Question: Talk about the condition:
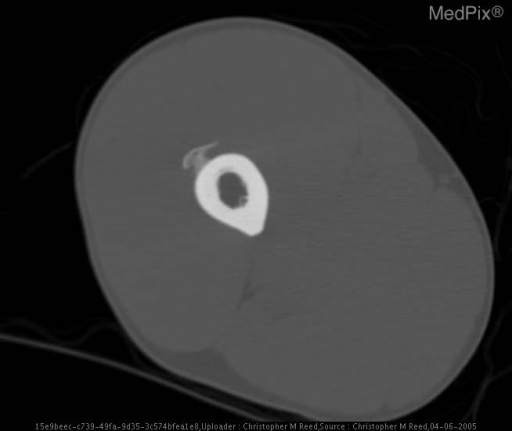
Answer: The disease is discussed as: Bizarre Parosteal Osteochondromatous Proliferation (BPOP) is a rare benign lesion in which heterotopic bone arises from otherwise normal periosteum. BPOP most commonly results after minor trauma to tubular and long bones which results in myositis ossificans in closely adjacent soft tissues being incorporated into the underlying periosteum. The theory of this continuum is supported by the report by Ly JQ et al. entitled “Radiologic demonstration of temporal development of bizarre parosteal osteochondromatous proliferation” in which the natural course of blunt trauma was followed from soft tissue edema through myositis ossificans to BPOP over the course of a year. There should be no periosteal reaction aside from the parosteal osteochondromatous proliferation and importantly no associated cortical or medullary involvement or associated soft tissue mass. Absence of cortical or permeative bone destruction excludes neoplastic etiologies while absence of medullary extension excludes the more common benign osteochondroma.
	Surgical resection may be sought in symptomatic patients; however, when surgery is contemplated, bone scan must be performed prior to surgery. Recurrence typically occurs in lesions that have increased uptake on nuclear medicine bone scan.